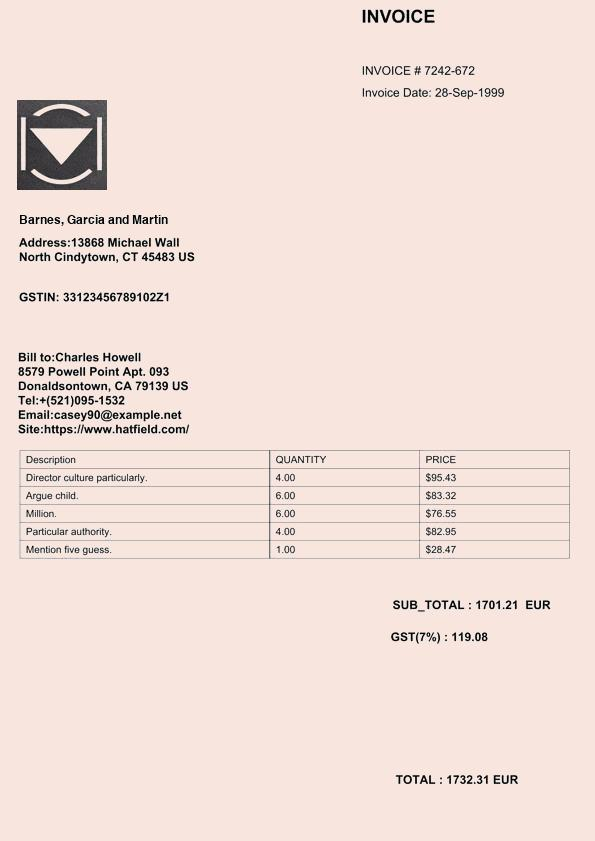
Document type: Invoice